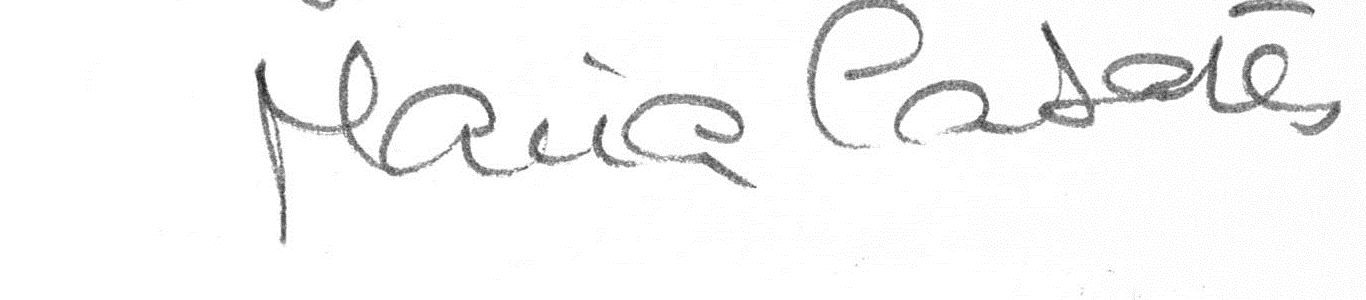
Signature of: maría casares